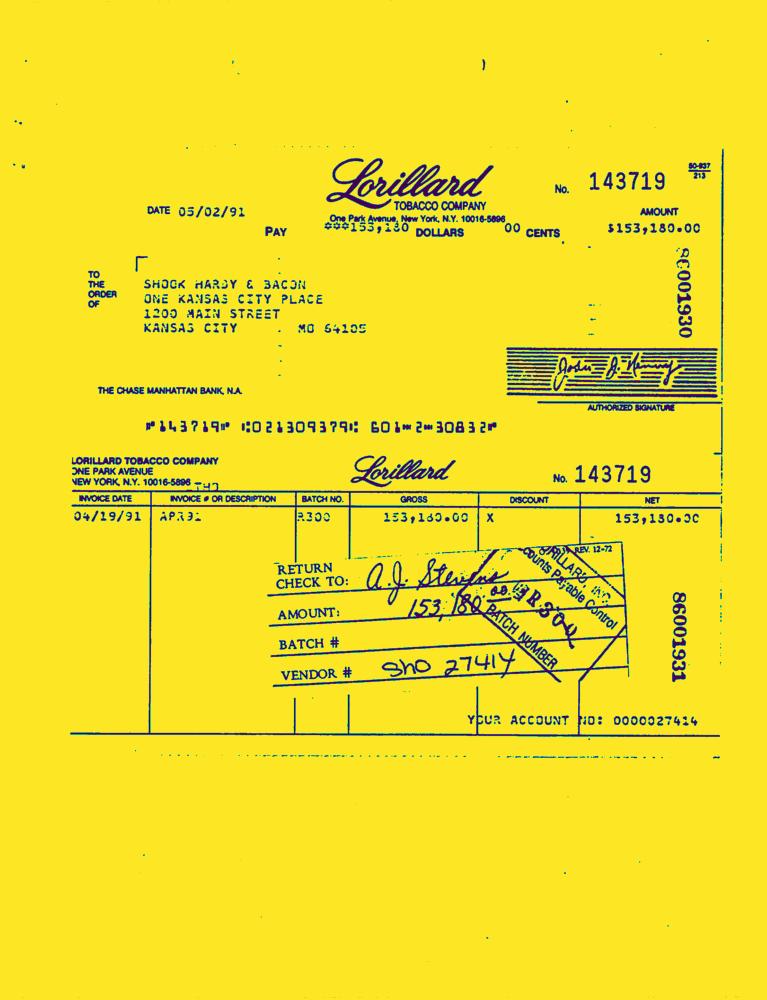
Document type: Invoice-Doc